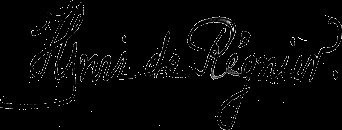
Signature of: henri de régnier